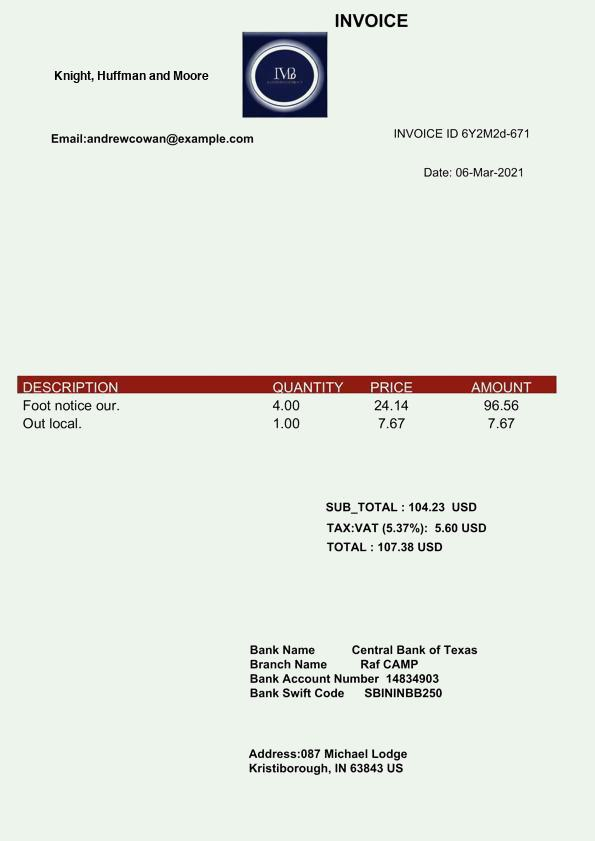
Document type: Invoice